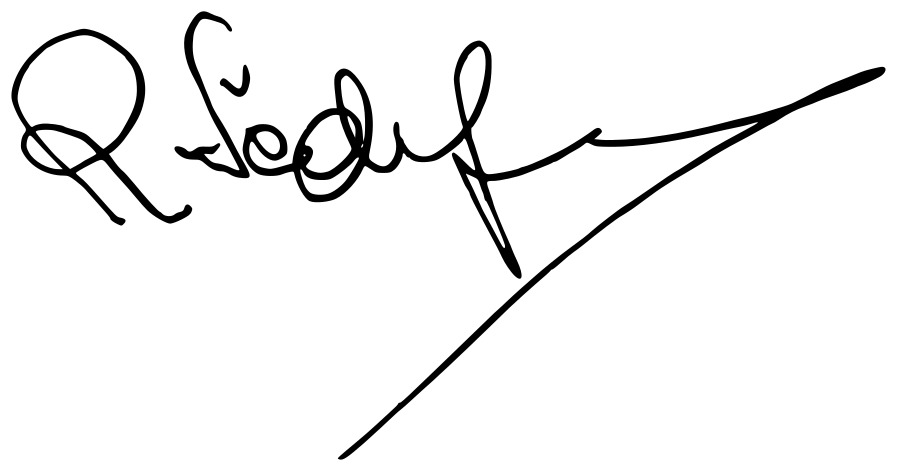
Signature of: ramón sedó gómez